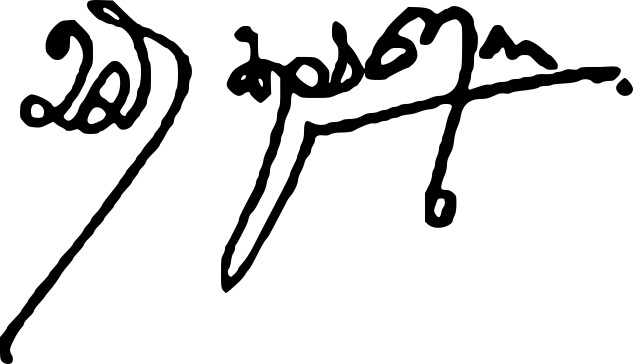
Signature of: chandrika kumaratunga